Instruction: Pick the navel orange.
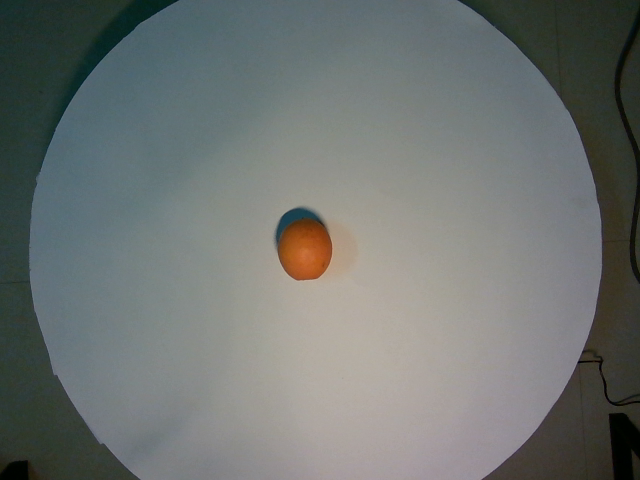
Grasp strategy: vertical